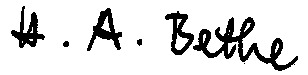
Signature of: hans bethe